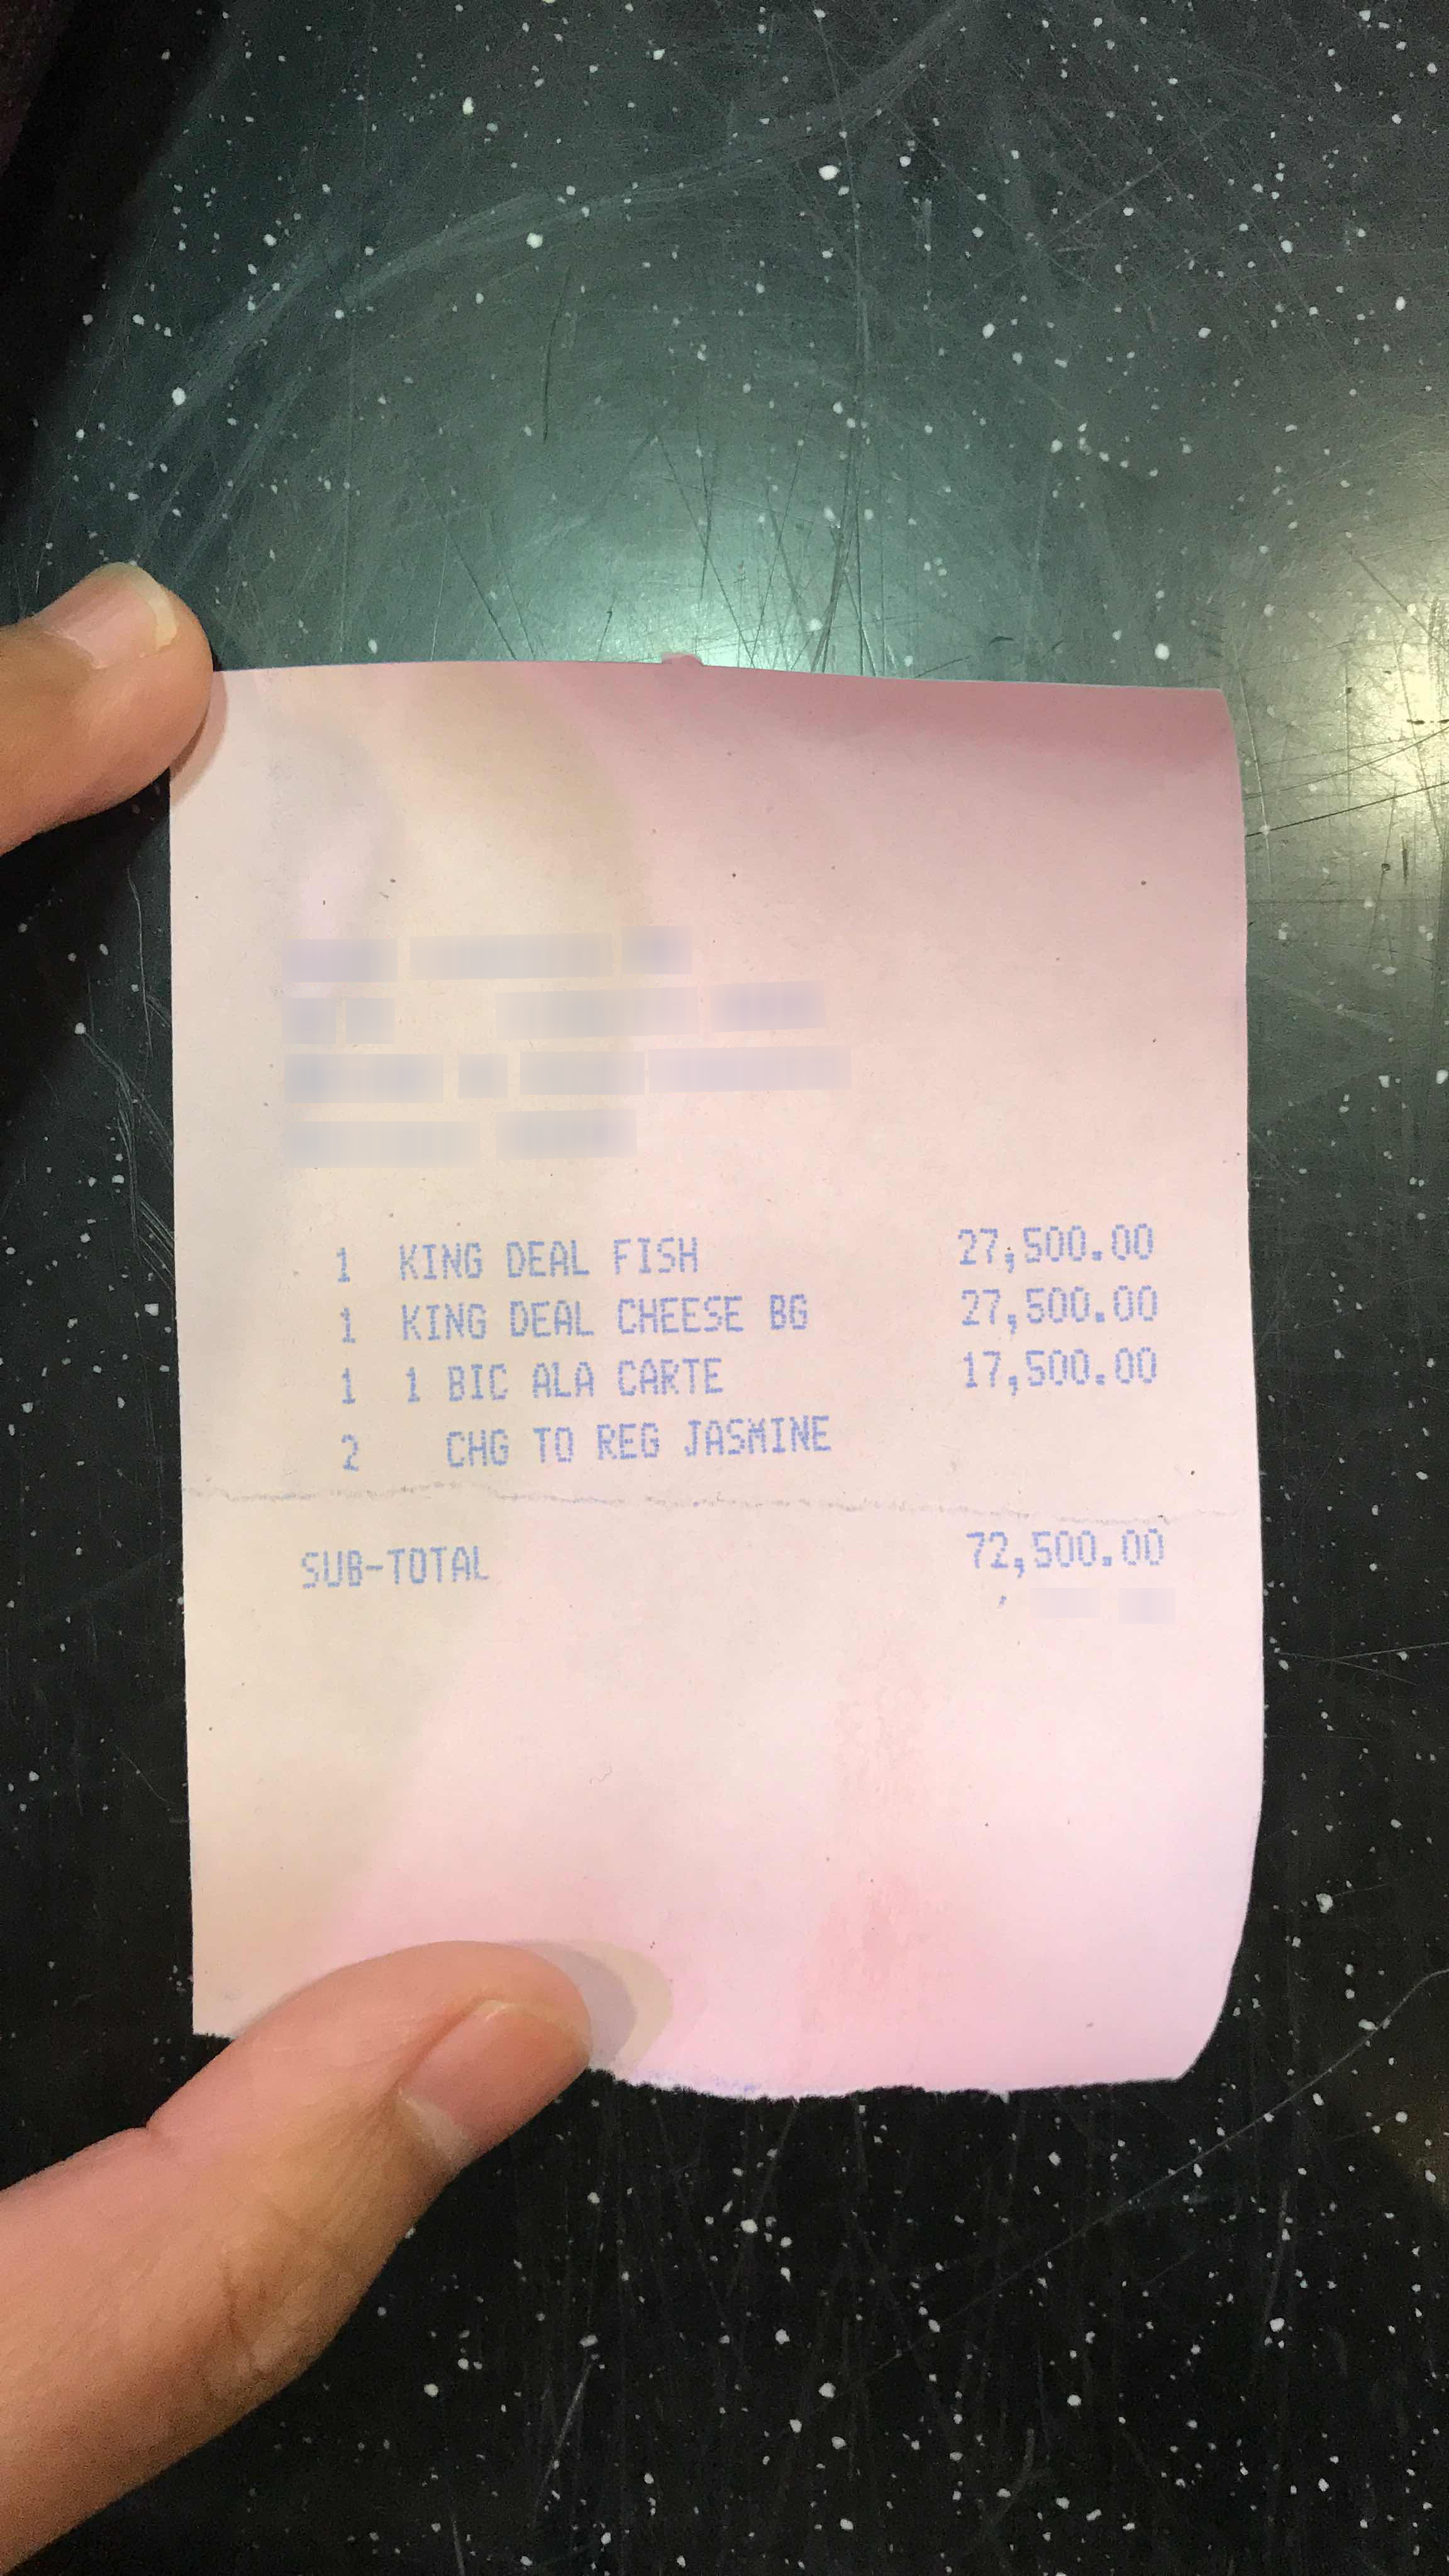
Number of items: 3
Total: 72,500.00
OCR text regions:
text: 1
text: KING
text: DEAL
text: FISH
text: 27,500.00
text: 1
text: KING
text: DEAL
text: CHEESE
text: BG
text: 27,500.00
text: 1
text: 1
text: BIC
text: ALA
text: CARTE
text: 17,500.00
text: 2
text: CHG
text: TO
text: REG
text: JASMINE
text: SUB-TOTAL
text: 72,500.00